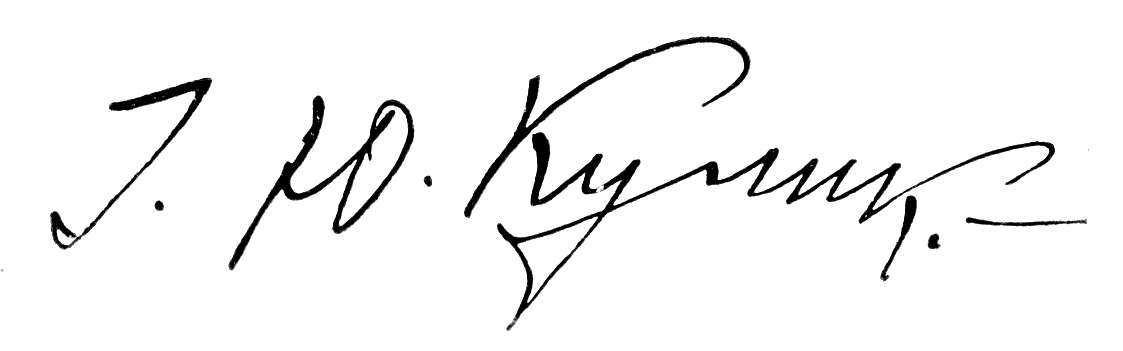
Signature of: ivan kulyk